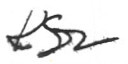
Signature of: krzysztof spalik